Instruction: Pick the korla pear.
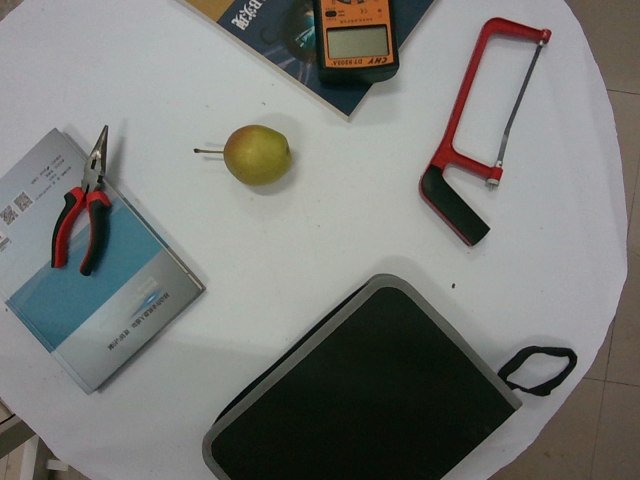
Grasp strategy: vertical